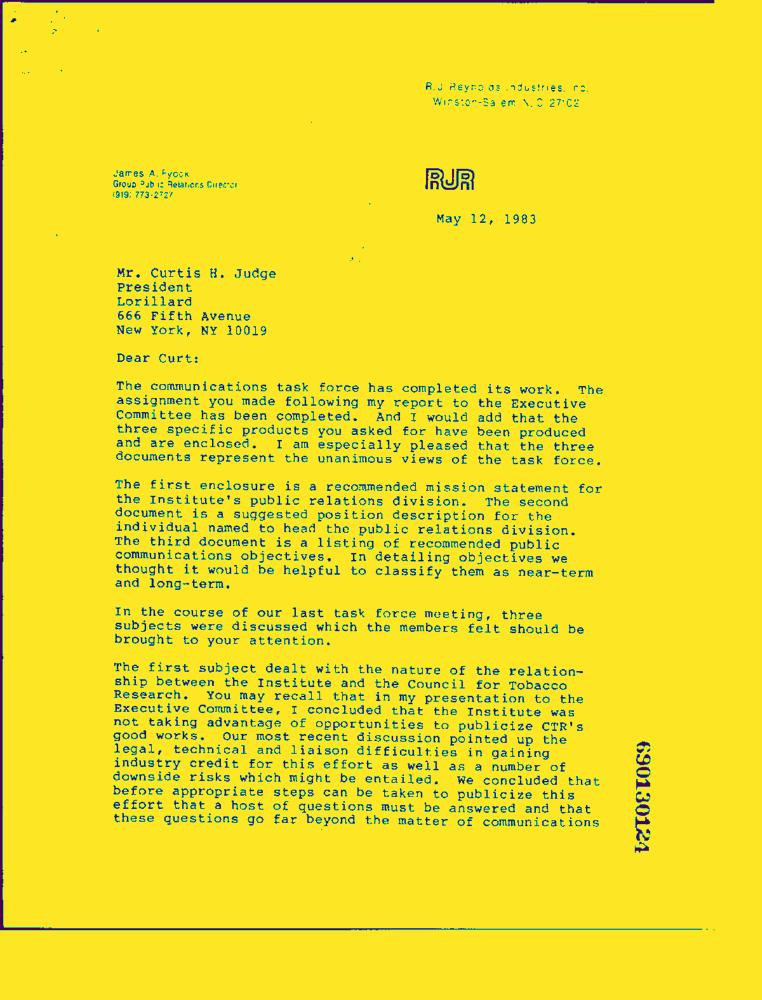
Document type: Letter-Doc